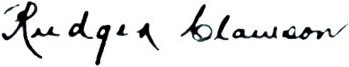
Signature of: rudger clawson